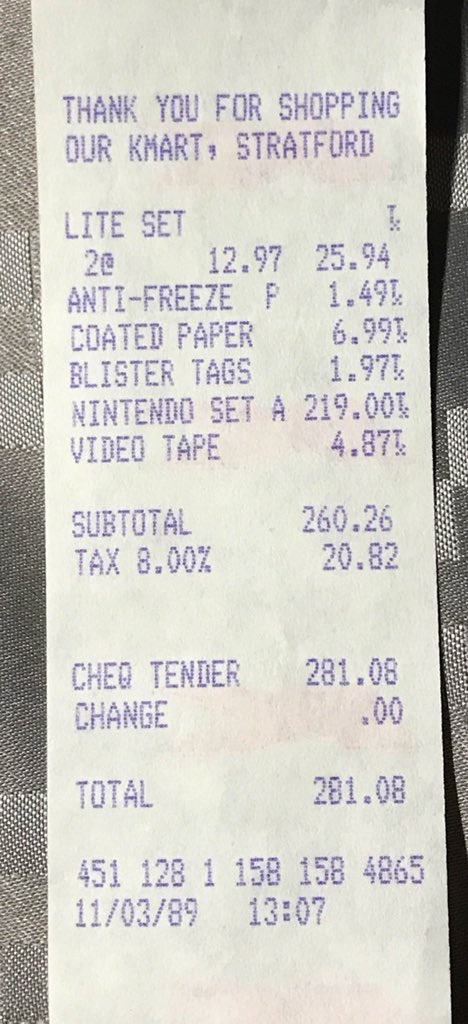
gt_parse: criticals: name: TOTAL
price: 281.08